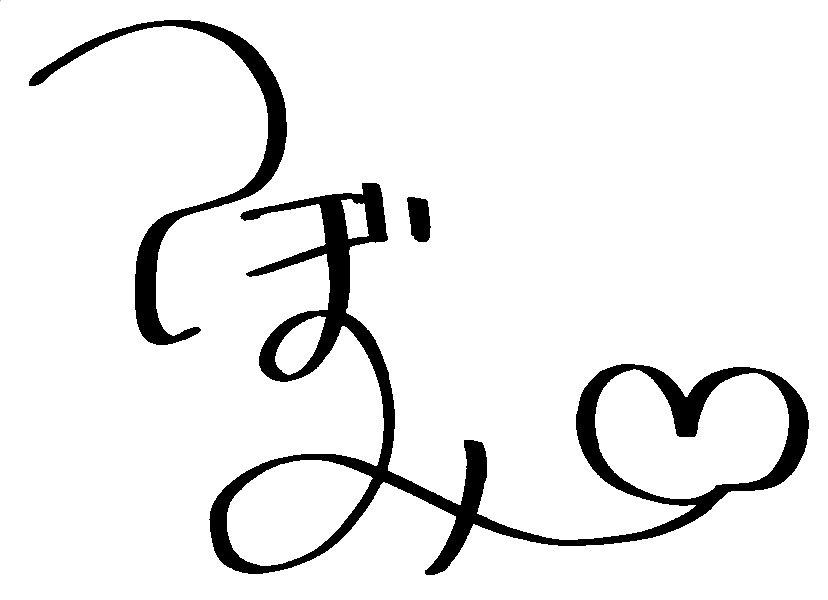
Signature of: tsubomi